Question: Talk about the condition:
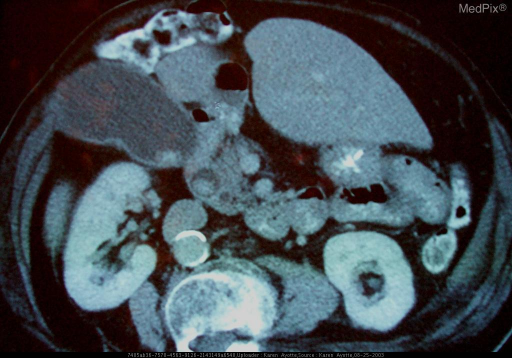
Answer: The disease is discussed as: Biliary stone disease (cholelithiasis) is a common etiology of abdominal pain in the United States.  Although choledocholithiasis (bile duct stones) represents a diagnostic possibility in almost any setting of biliary stone disease, certain risk factors should be elicited from the patient to develop a diagnostic perspective.

In the setting of jaundice, elevated serum bilirubin, and pancreatitis, a dilated common bile duct is should lead to a careful search for distal obstructing stones.  Up to 15% of patients having cholelithiasis, also have choledocholithiasis.  The size of the extrahepatic bile duct is the most sensitive means of determining obstruction (whether seen or unseen).  Furthermore, although there are some special cases, CBD should measure less than or equal to 4mm + 1mm per decade after 40.

Ultrasound remains up to 95% sensitive in the detection of cholelithiasis. However, detection of common duct stones remains at approximately 80%.  Certain maneuvers (drinking water, using compression with the US probe) and certain positions (RPO, R lateral decubitus) can assist with detection.  Sometimes the overlying bowel & gas can obscure imaging by ultrasound.  A level and cause of the obstruction needs to be obtained to guide the need for further tests, diagnostic and therapeutic procedures.  Options include MR cholangiogram, CT, and endoscopic procedures.

About 90% of biliary obstructions and subsequent biliary ductal dilatation occur distally and are caused by 3 entities:
1) pancreatic carcinoma
2) choledocholithiasis
3) chronic pancreatitis with stricture formation

If the diagnosis is uncertain then further diagnostic studies should be undertaken to better delineate these etiologies.

Complications of choledocholithiasis include strictures, complicatiosn of operative procedures, and cholangitis.

Although the clinical setting will dictate—especially in the presence of infection—stones < 6mm typically can pass on their own.  Until that time every effort is made to make the patient most comfortable.  For larger stones surgical management remains the mainstay of therapy.